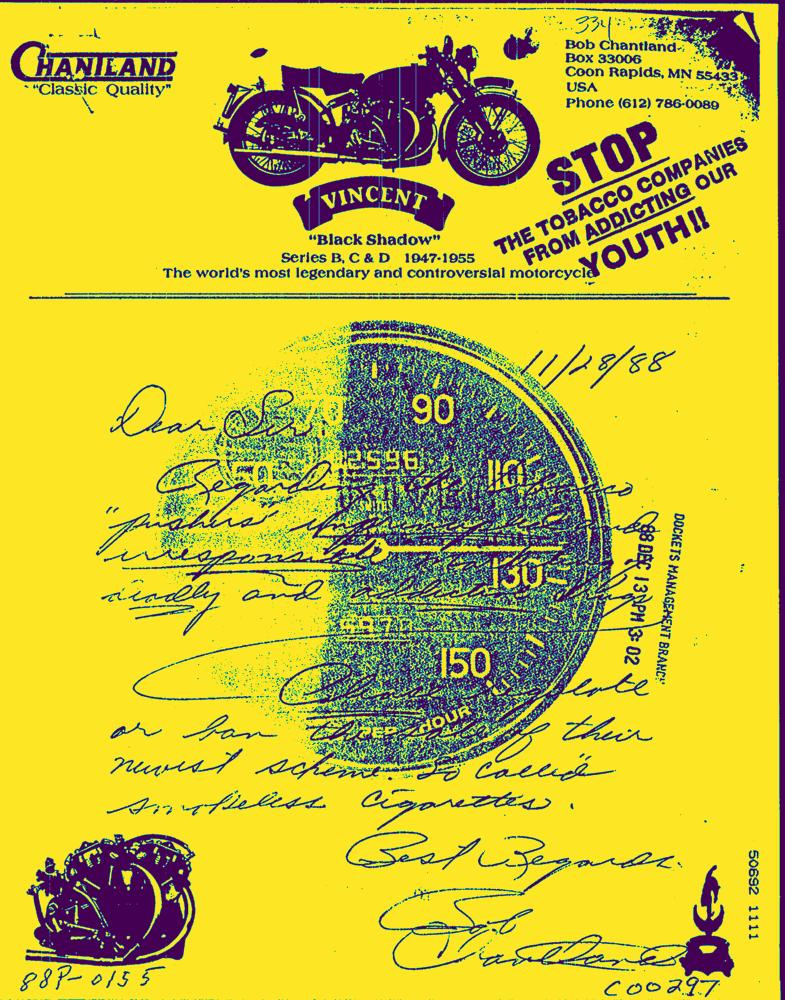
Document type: Hand-Written